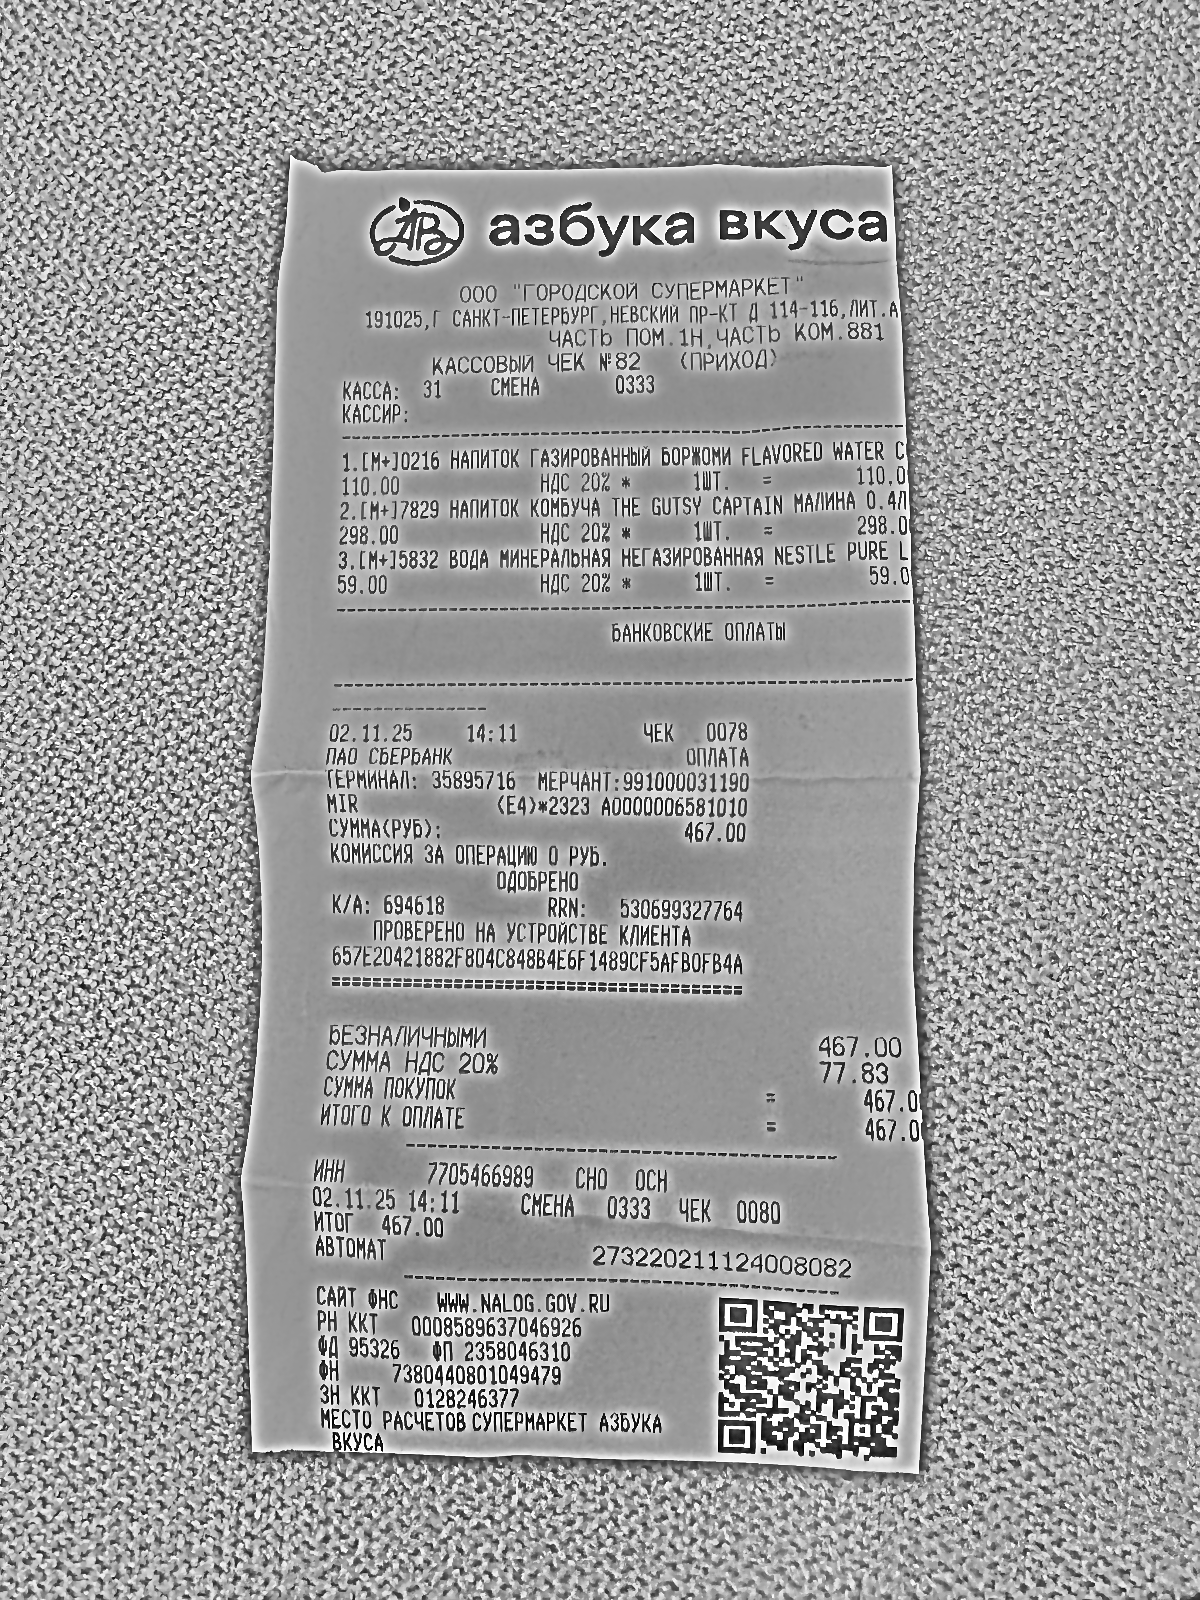
Продавец: ООО "ГОРОДСКОЙ СУПЕРМАРКЕТ"
ИНН: 7705466989
Дата: 02.11.25
Товары: 1.[М+]0216 НАПИТОК ГАЗИРОВАННЫЙ БОРЖОМИ FLAVORED WATER C; 2.[М+]7829 НАПИТОК КОМБУЧА THE GUTSY CAPTAIN МАЛИНА 0.4Л; 3.[М+]5832 ВОДА МИНЕРАЛЬНАЯ НЕГАЗИРОВАННАЯ NESTLE PURE L
Количество: 1; 1; 1
Цена: 110.00; 298.00; 59.00
Сумма: 110.00; 298.00; 59.00
Итого: 467.00